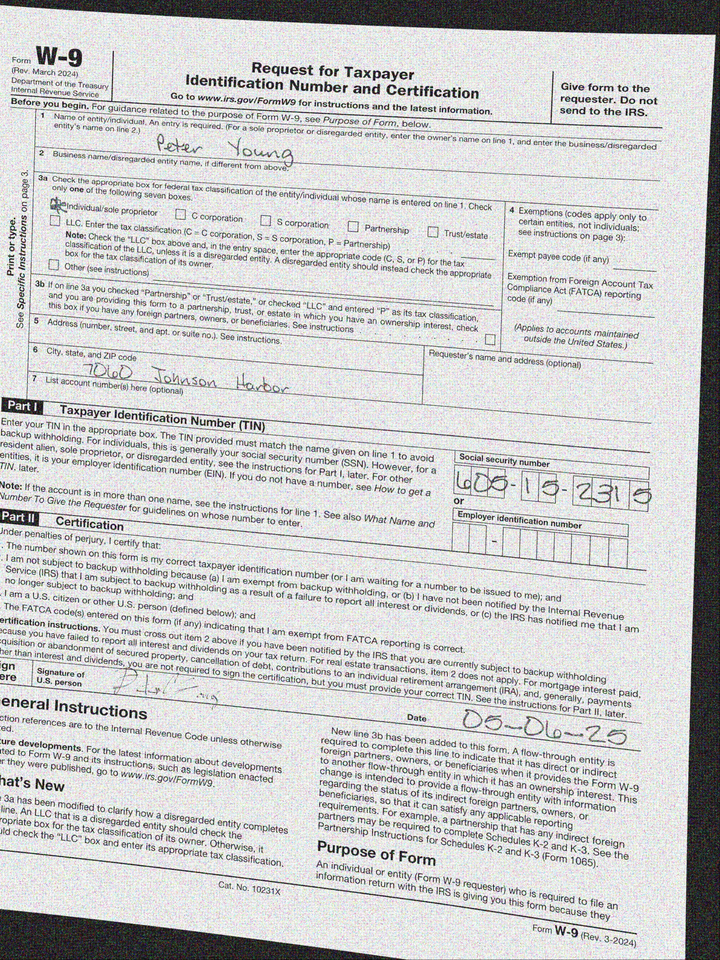
adr1: 7060 Johnson Harbor
cbx: yes
ssn: 605152315
enm: Peter Young
sdt: 05-06-25